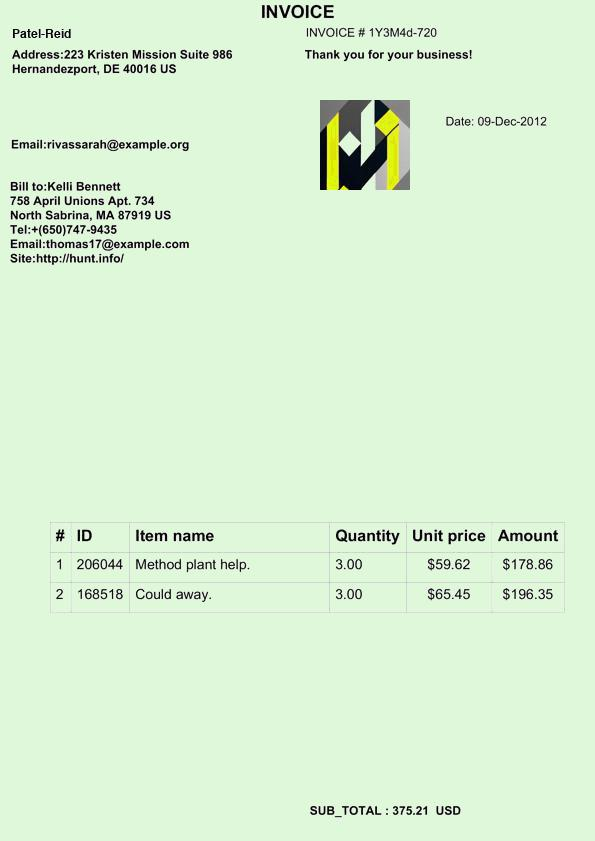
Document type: Invoice